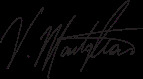
Signature of: victor montagliani